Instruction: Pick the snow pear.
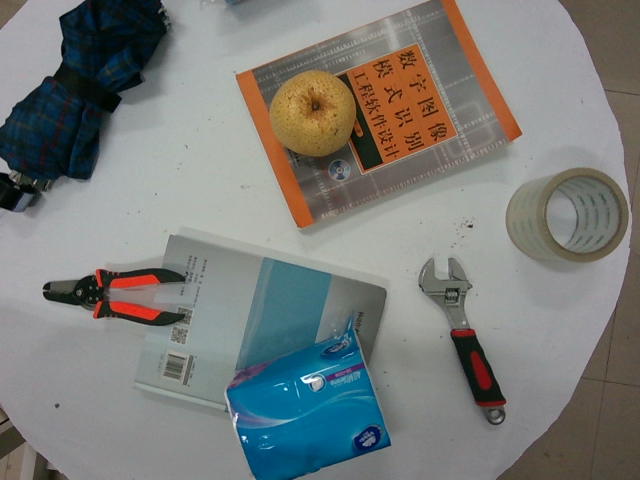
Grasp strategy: vertical